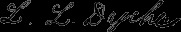
Signature of: lewis lindsay dyche